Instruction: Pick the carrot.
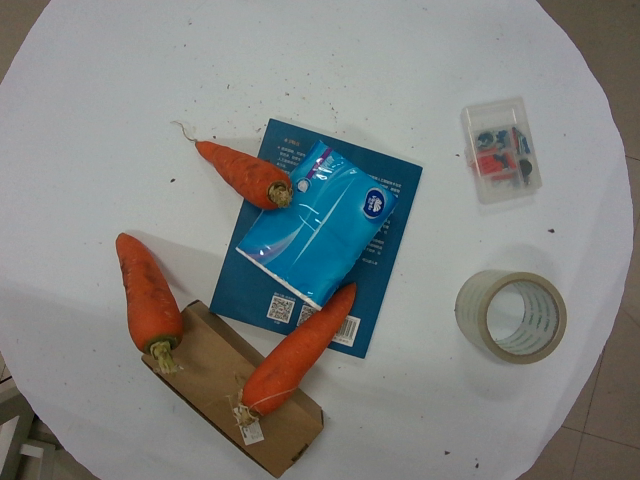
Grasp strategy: vertical